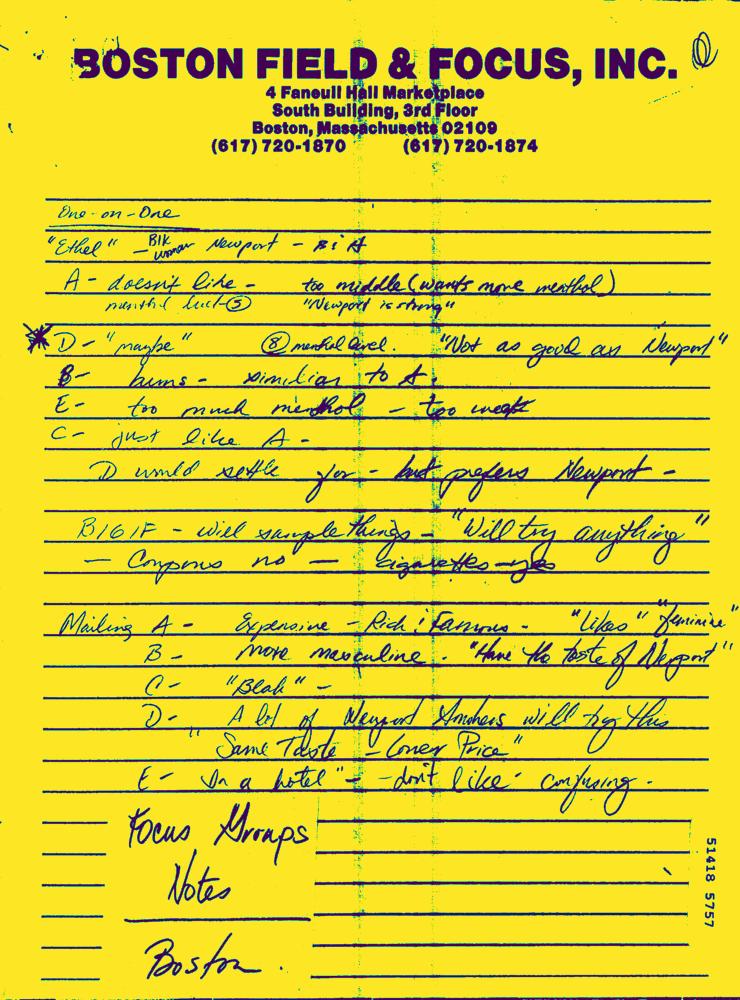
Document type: Hand-Written